Question: What is the potential diagnosis?
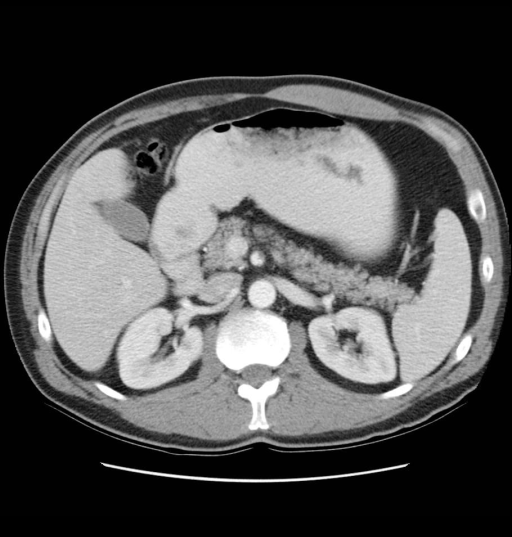
Answer: The possible diagnosis includes 1.  Thrombus of SMA
2.  Mild focal pancreatitis
3.  Small perforation of medial 2nd portion of duodenum.